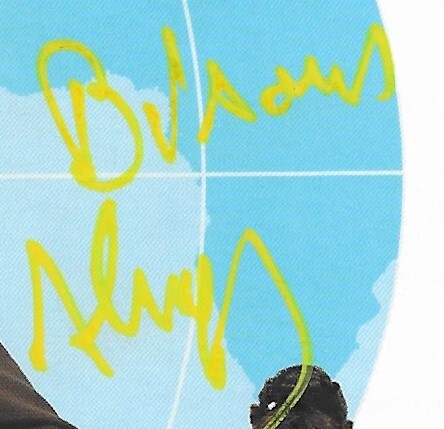
Signature of: alex lutz